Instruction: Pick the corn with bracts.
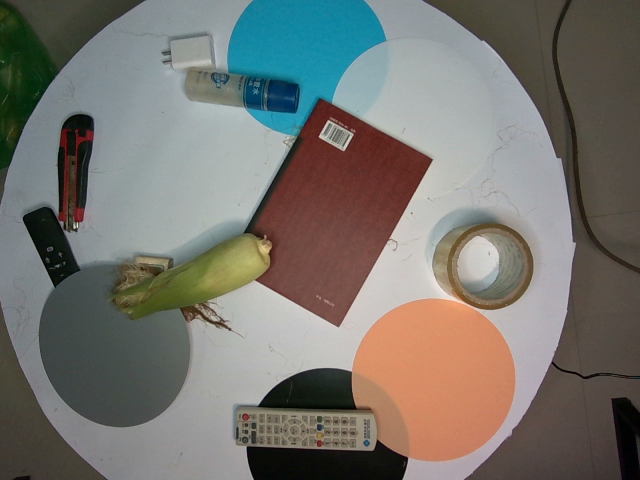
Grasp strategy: vertical